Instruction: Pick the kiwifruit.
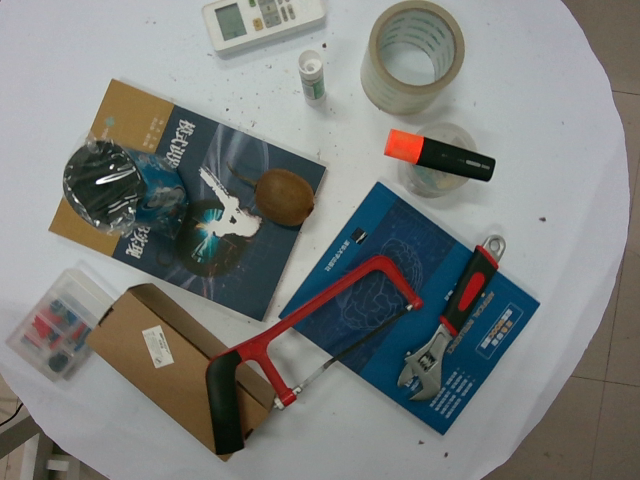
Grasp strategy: vertical